Question: What was observed in the imaging?
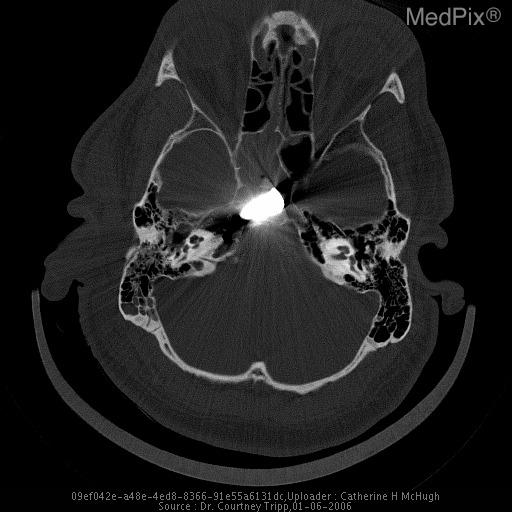
Answer: The imaging shows Metallic fragments from projectile in right temporal bone demonstrating ballistic tract. The bullet entered the external auditory canal, penetrated the petrous portion of the temporal bone, and stopped in the clivus.

The bullet appears to have tumbled from when it entered the EAM to lodging into the clivus. Bullet seen in the clivus, with 180 degree tumbling (distal tapering pointing toward entrance wound)..